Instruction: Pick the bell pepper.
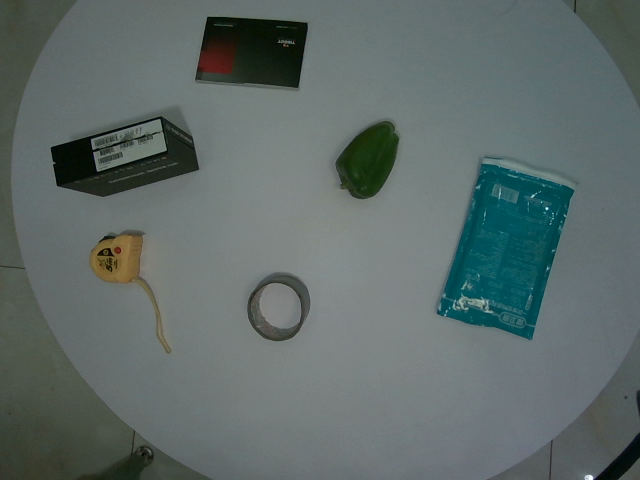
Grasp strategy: vertical